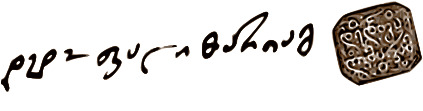
Signature of: mariam tsitsishvili